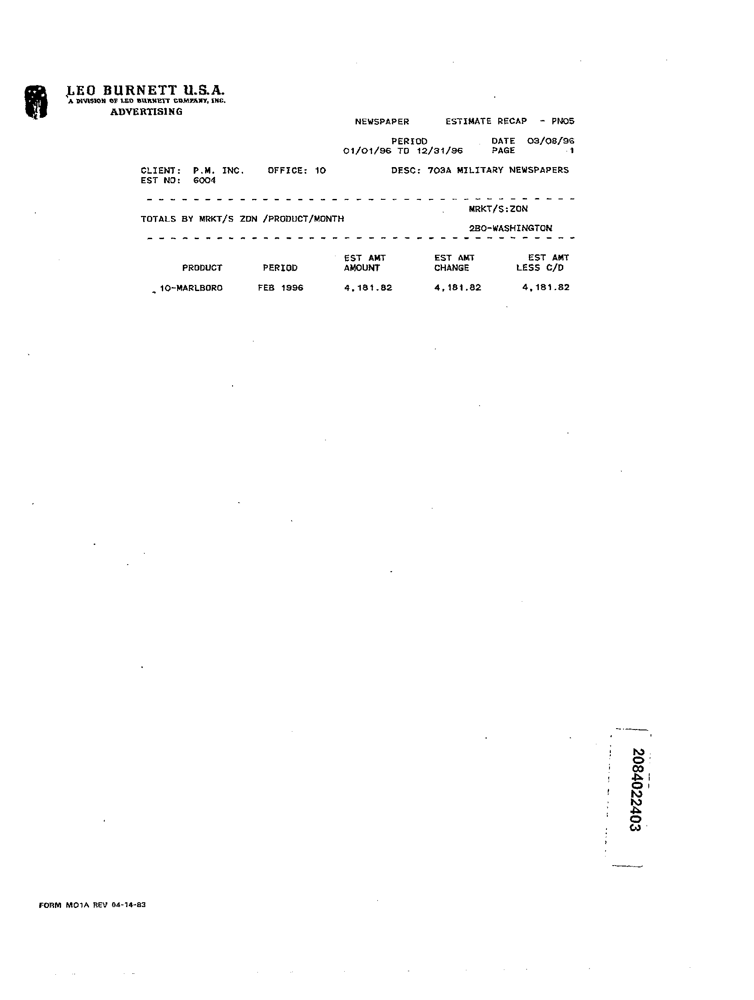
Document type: Invoice